Question: What is the property identification or parcel number listed?
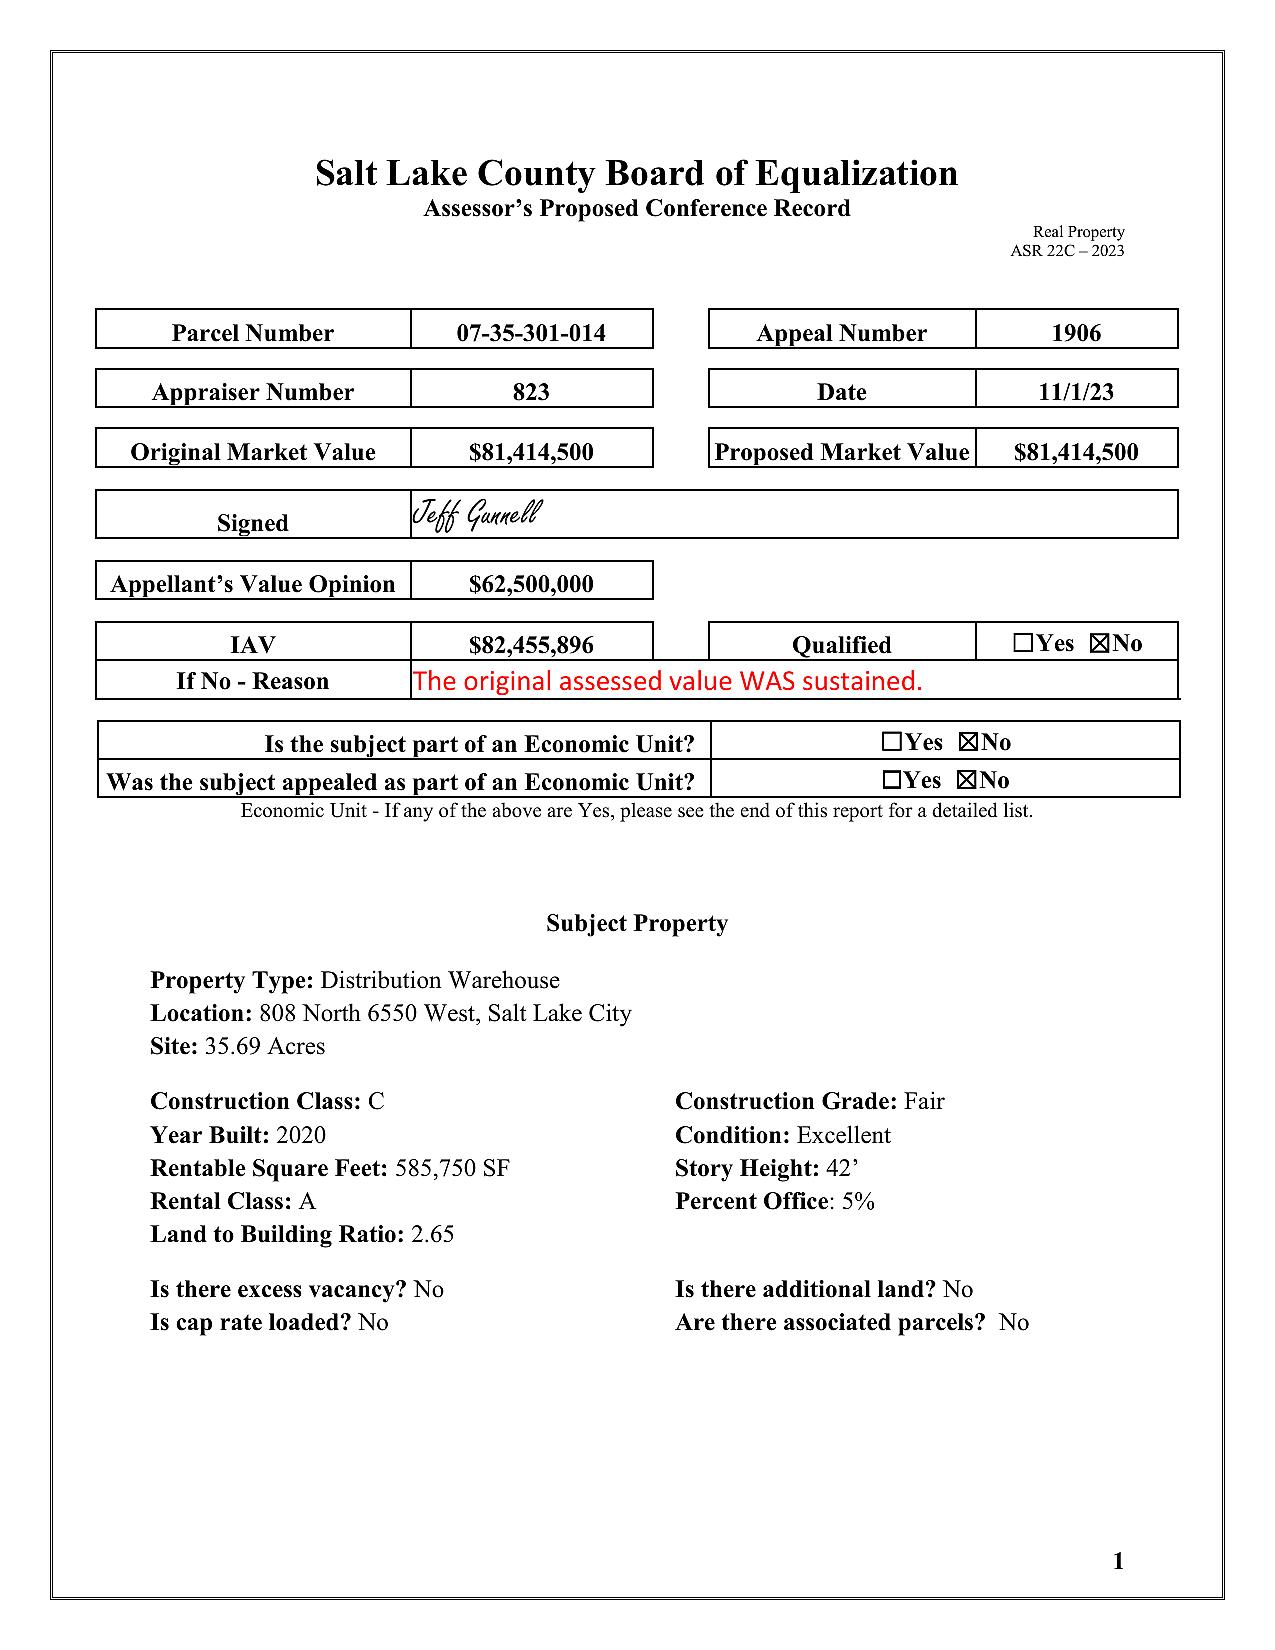
Answer: "07-35-301-014"